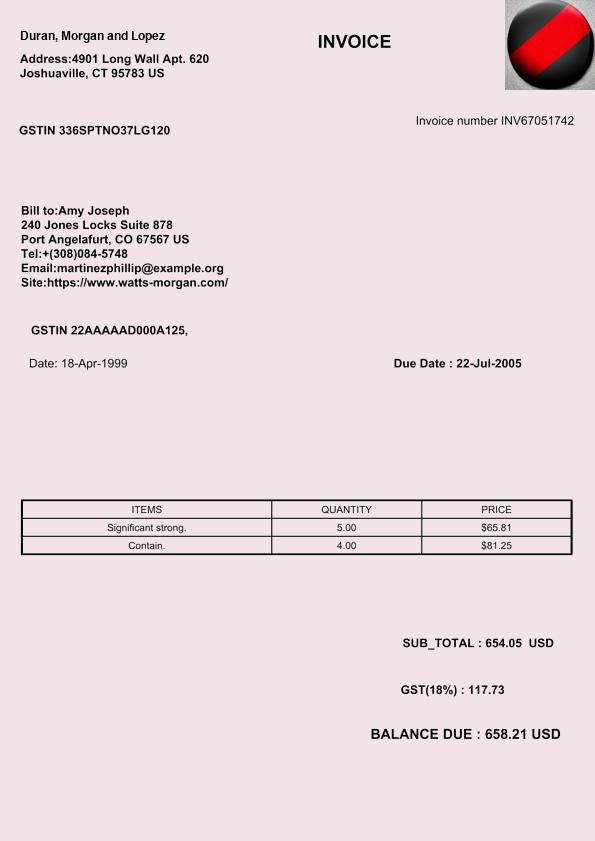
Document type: Invoice